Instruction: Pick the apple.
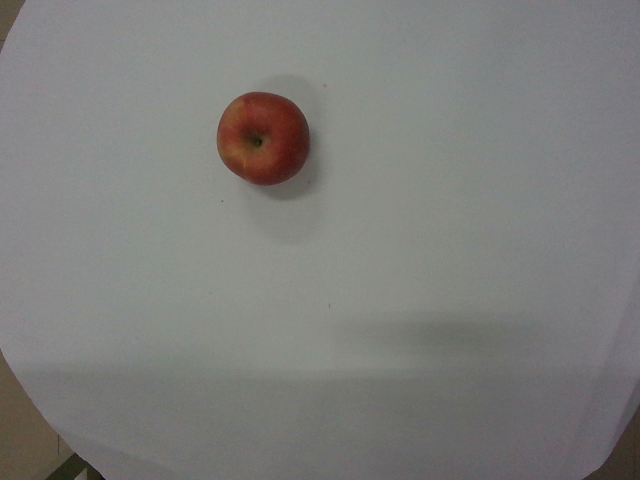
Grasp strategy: vertical